Question: What appears to be the issue?
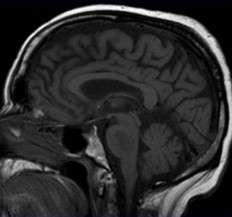
Answer: The findings suggest Central pontine MRI signal abnormalities with sparing of the peripheral pontine fibers. T1 signal hypointense, T2  and FLAIR signal hyperintense. Mild diffusion restriction with corresponding low ADC.. Replace this - DESCRIPTION OF THE IMAGE OR FINDINGS.. The patient might have a history of 50 y.o. man with EtOH abuse presenting with intoxication and hypernatremia. Complains of progressive upper and lower extremity weakness on Day 5 of admission.